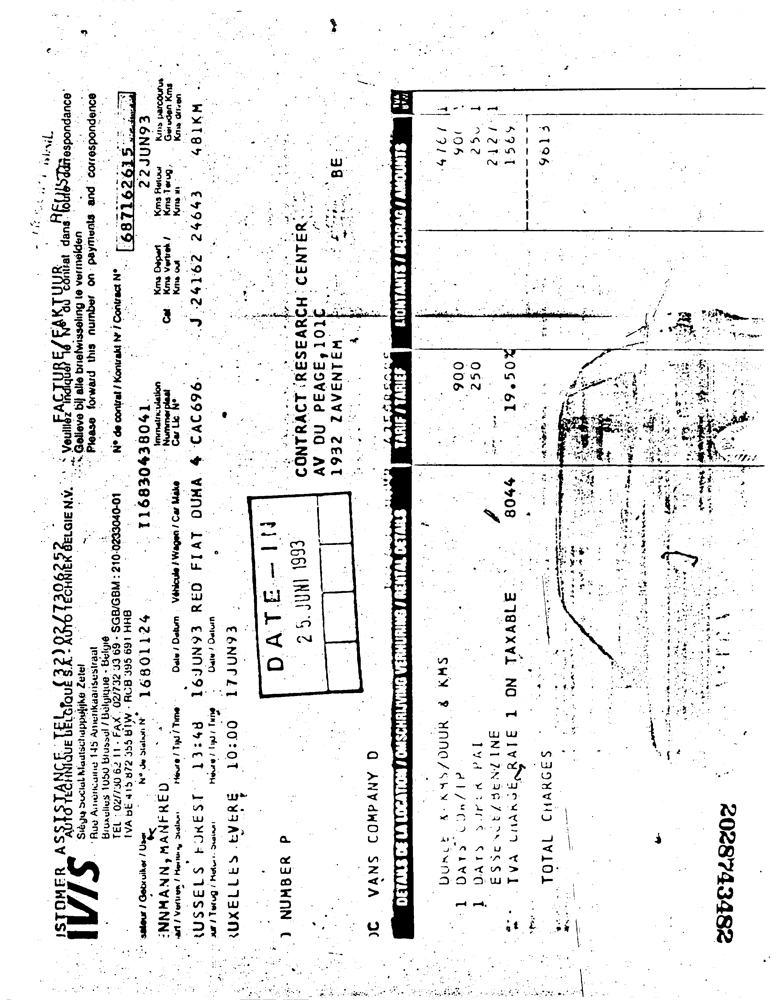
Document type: Invoice